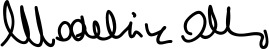
Signature of: madeleine albright